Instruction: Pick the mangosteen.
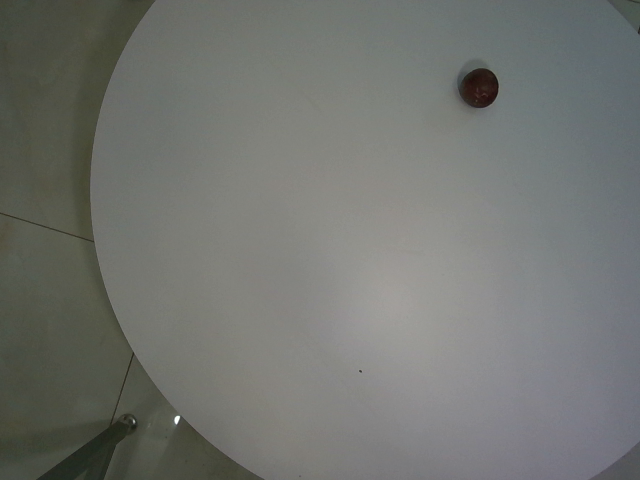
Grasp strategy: vertical